Question: Talk about the condition:
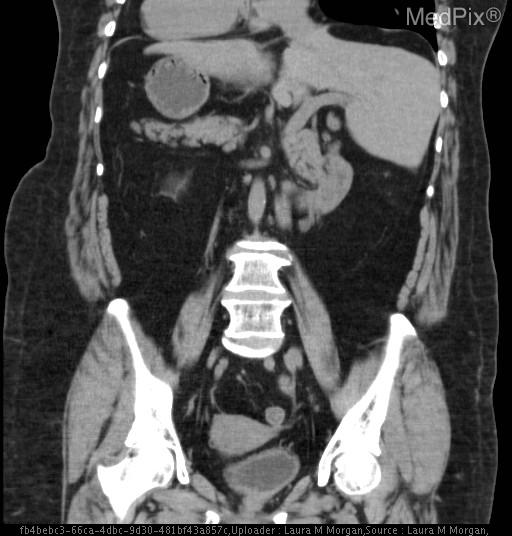
Answer: The disease is discussed as: In situs inversus, the morphologic right atrium is on the left, and the morphologic left atrium is on the right. The normal pulmonary anatomy is also reversed so that the left lung has 3 lobes and the right lung has 2 lobes. Additionally, the liver and gallbladder are located on the left, whereas the spleen and stomach are located on the right. The remaining internal structures are also a mirror image of the normal. Situs inversus is present in 0.01% of the United States’ population with no racial or male to female predilection.

Further classification is independent of the cardiac apical position, indicating only the direction of the cardiac apex at birth:
Situs inversus with levocardia: base-to-apex axis points to the left.
Situs inversus with dextrocardia: base-to-apex points to the right.

Situs inversus occurs more commonly with dextrocardia with only 3-5% of these patients having associated congenital heart disease.  In patients with situs inversus with levocardia, there is almost always an association with congenital heart disease.

Situs inversus totalis that is associated with primary ciliary dyskinesia is known as Kartagener syndrome. Kartagener Syndrome is a rare autosomal recessive disorder consisting of triad of sinusitis, bronchiectasis predominantly affecting the lower lobes, and situs inversus with dextrocardia.  In addition to this triad, some patients present with nasal polyps, an impaired sense of smell, reduced fertility (females) and/or infertility (males).

Patients with situs inversus usually have a normal life expectancy. In the rare instances of cardiac anomalies, life expectancy is reduced, depending on the severity of the defect. Patients with Kartagener syndrome have a normal life expectancy if the bronchiectasis is treated adequately.